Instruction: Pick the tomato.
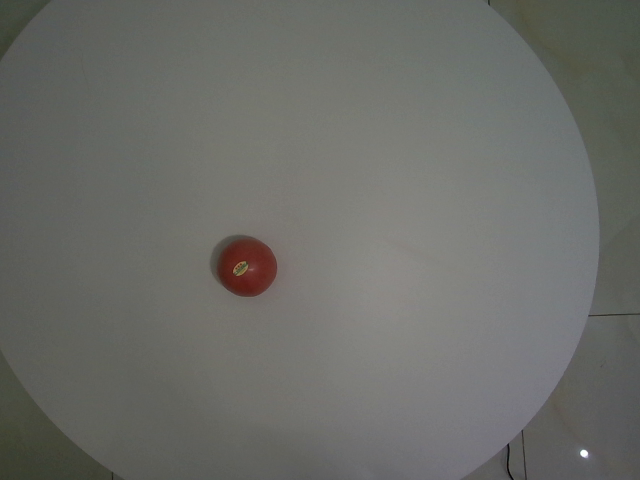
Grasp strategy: vertical